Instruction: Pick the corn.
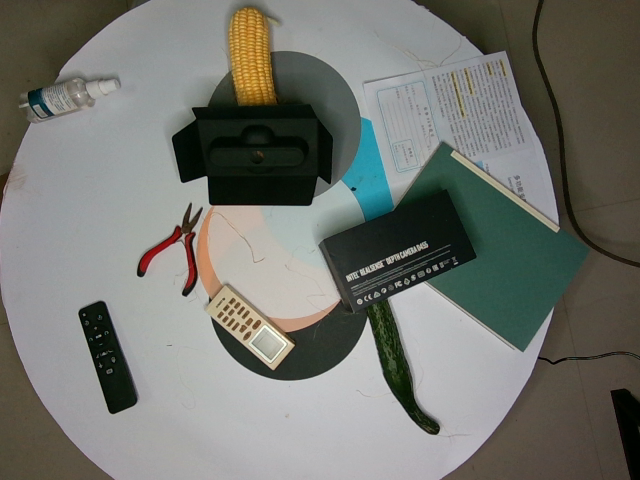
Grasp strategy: vertical